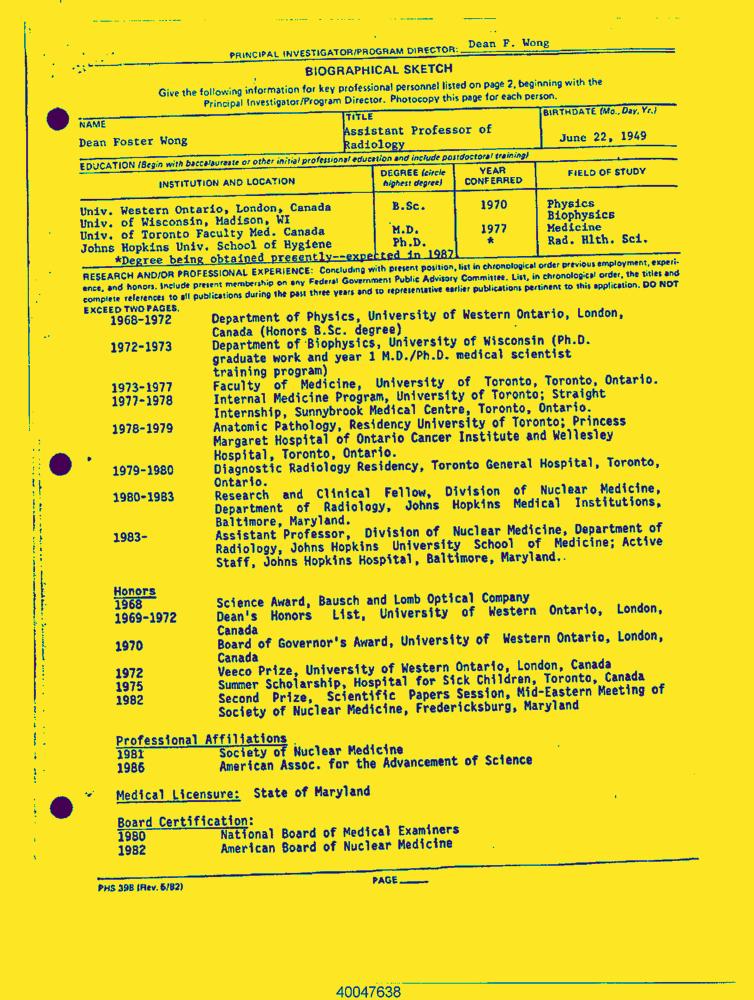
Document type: Resume-Doc